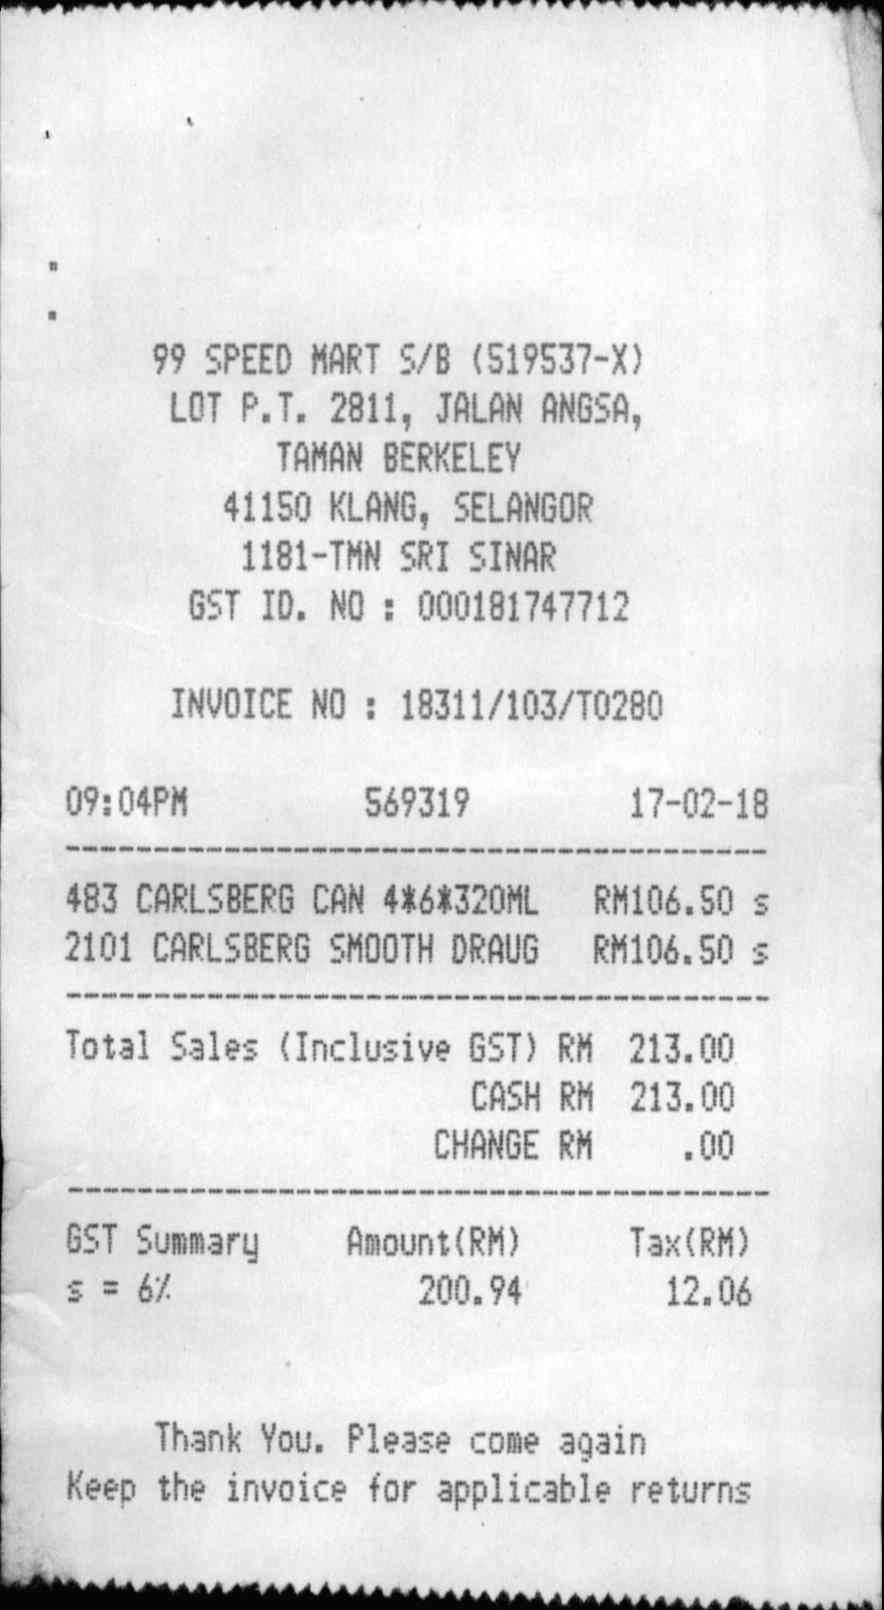
99 SPEED MART S/B (519537-X)
LOT P. T. 2811, JALAN ANGASA,
TAMAN BERKELEY
41150 KLANG, SELANGOR
1181-TMN SRI SINAR
GST ID. NO : 000181747712
INVOICE NO : 18311/103/T0280
09:04PM
569319
17-02-18
483 CARLSBERG CAN 4*6*320ML
2101 CARLSBERG SMOOTH DRAUG
RM106.50
RM106.50
S
S
TOTAL SALES (INCLUSIVE GST)
CASH
CHANGE
RM
RM
RM
213.00
213.00
.00
GST SUMMARY
S = 6%
AMOUNT (RM)
200.94
TAX(RM)
12.06
THANK YOU. PLEASE COME AGAIN
KEEP THE INVOICE FOR APPLICABLE RETURNS